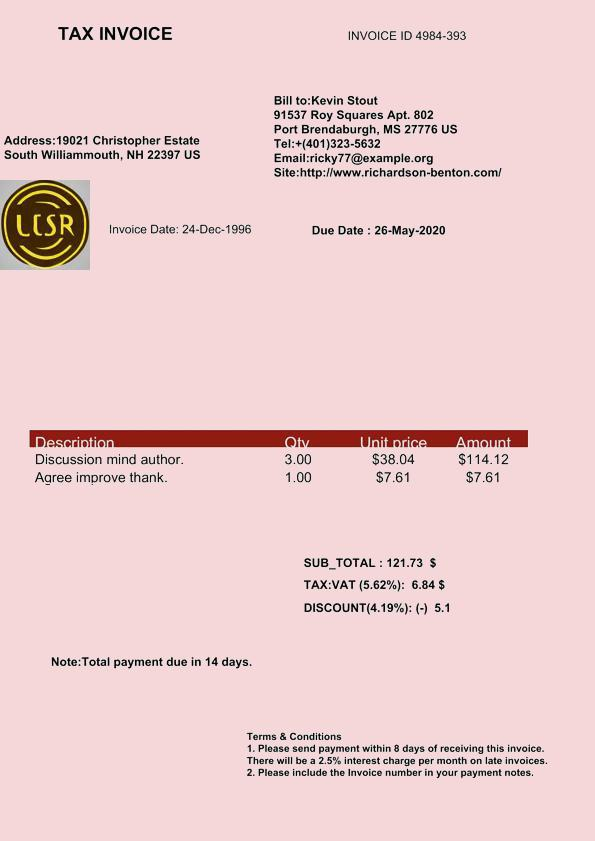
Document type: Invoice